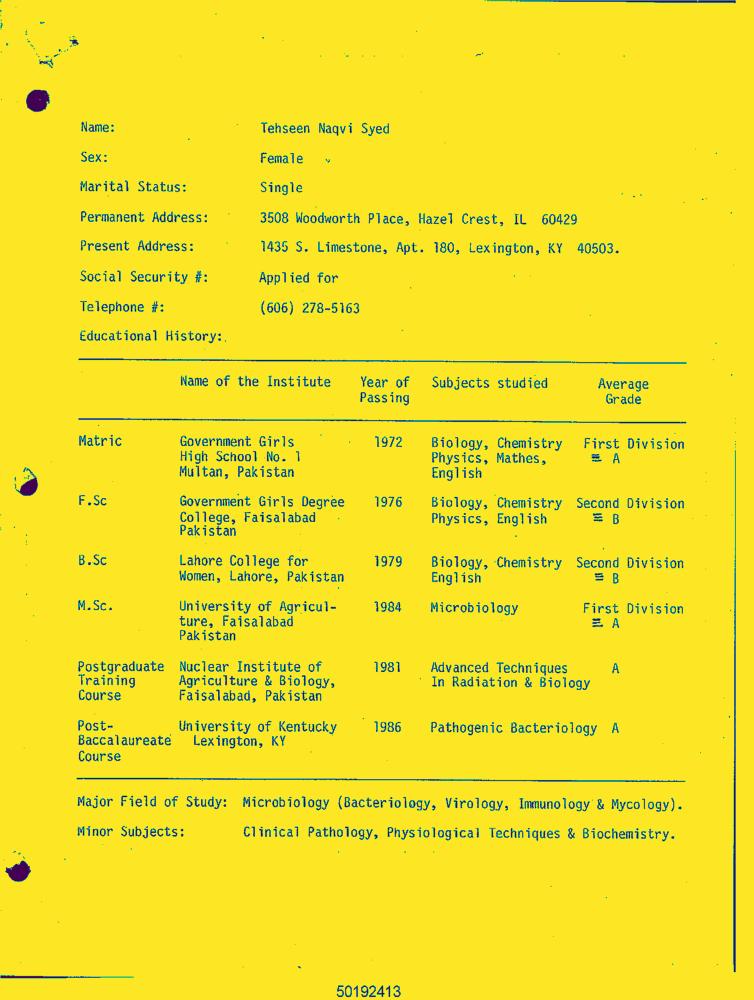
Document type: Resume-Doc